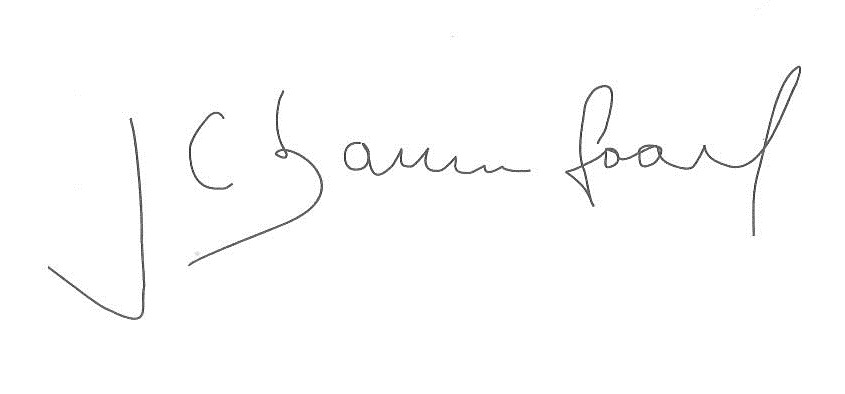
Signature of: baena soares